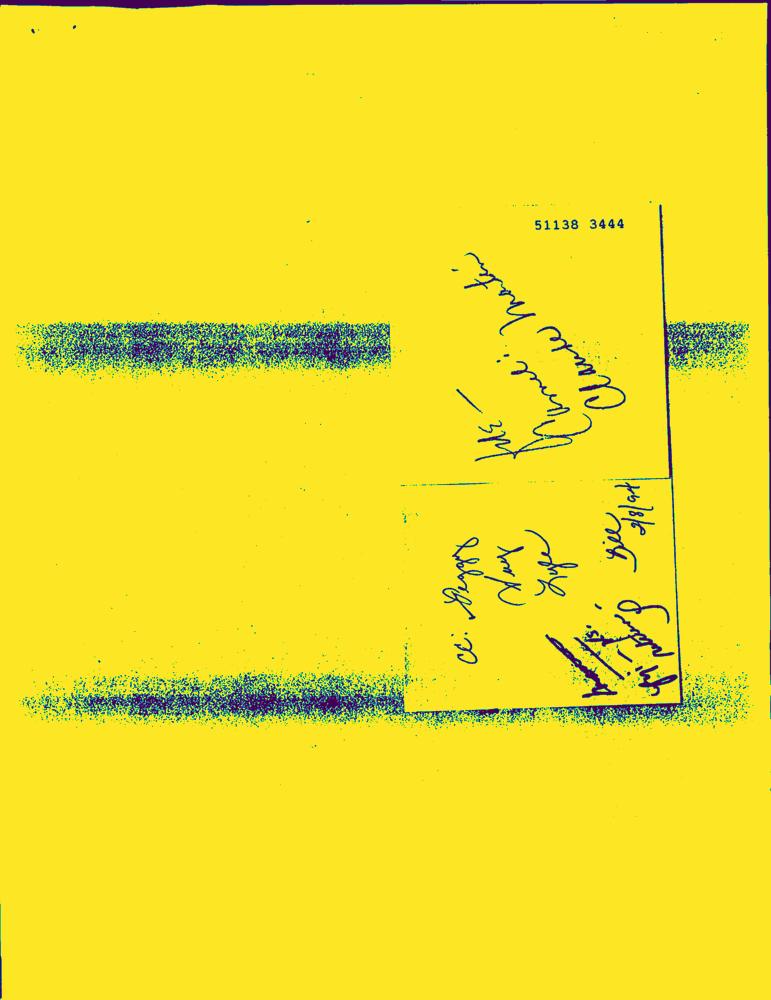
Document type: Letter-Doc